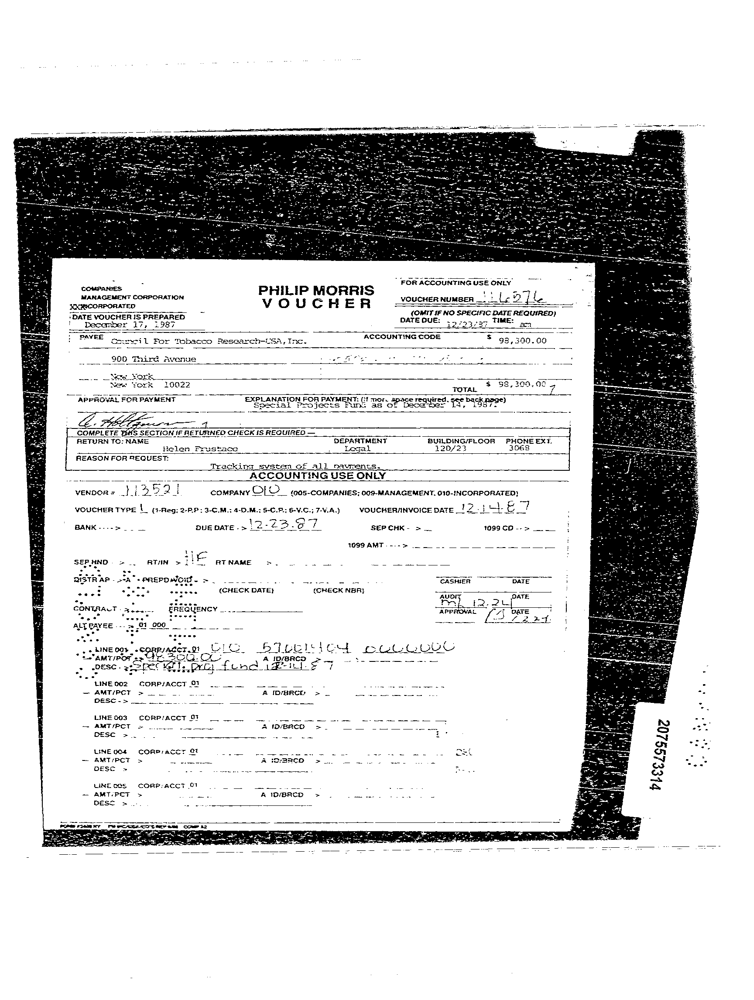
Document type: Invoice